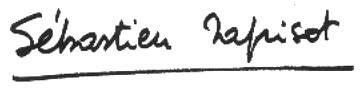
Signature of: sébastien japrisot